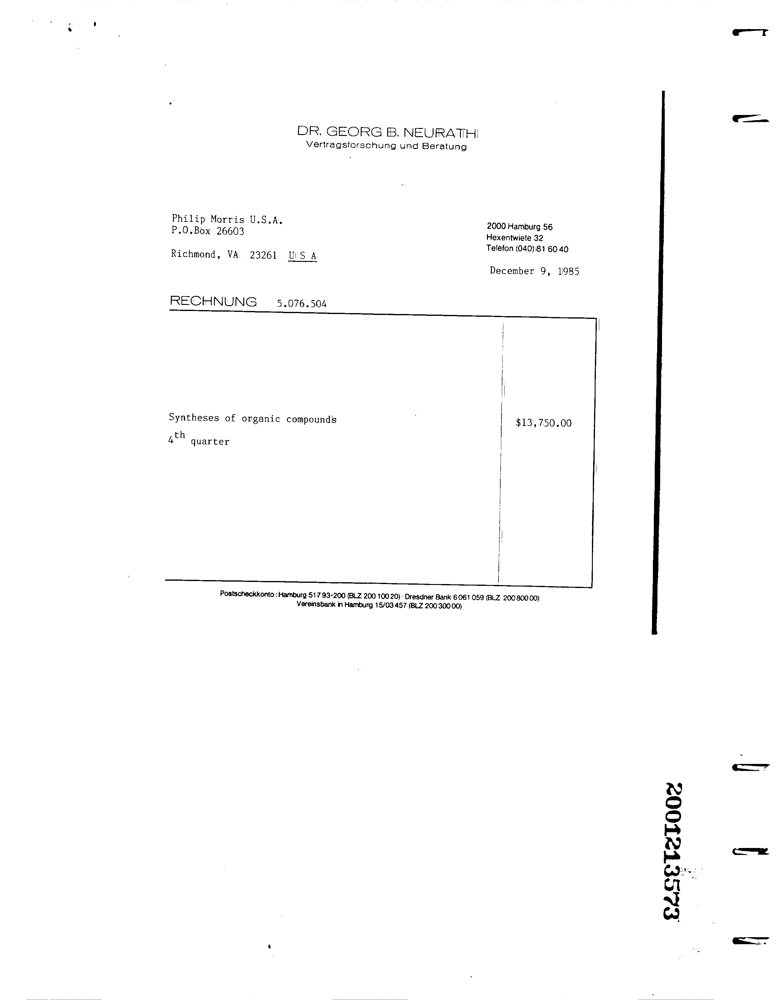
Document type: Invoice